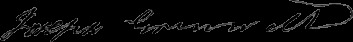
Signature of: joseph grinnell